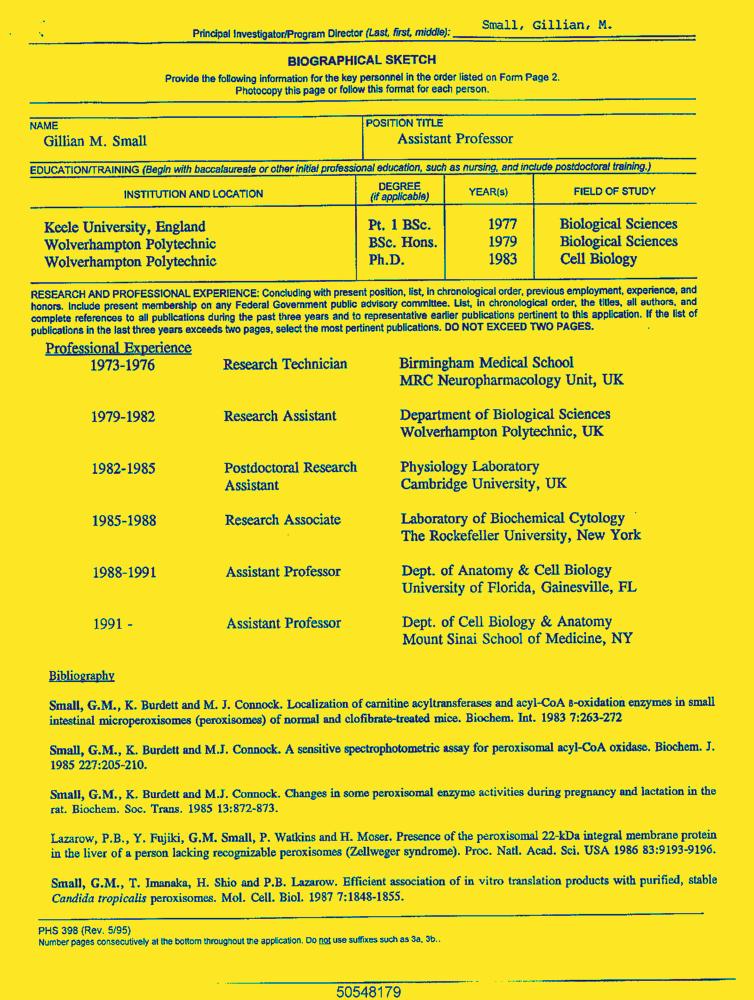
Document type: Resume-Doc